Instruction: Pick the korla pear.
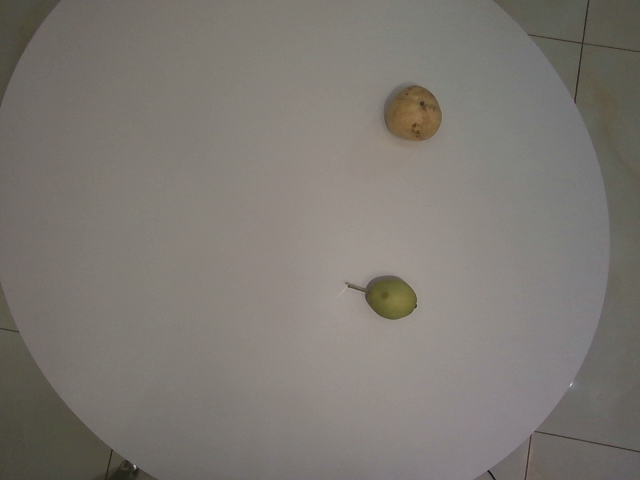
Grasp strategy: vertical